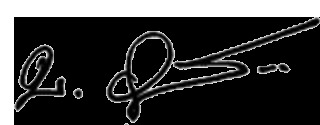
Signature of: borwornsak uwanno